Please extract the written amount, numerical amount, recipient's name, date on the cheque, and the bank's name from the image.
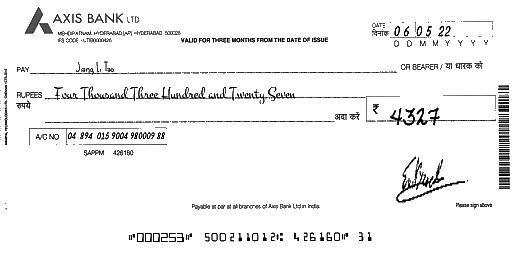
amt_in_words: Four Thousand Three Hundred and Twenty Seven
amt_in_figures: 4327
payee_name: Jiang Li Tao
bank_name: AXIS BANK
cheque_date: 06/05/22